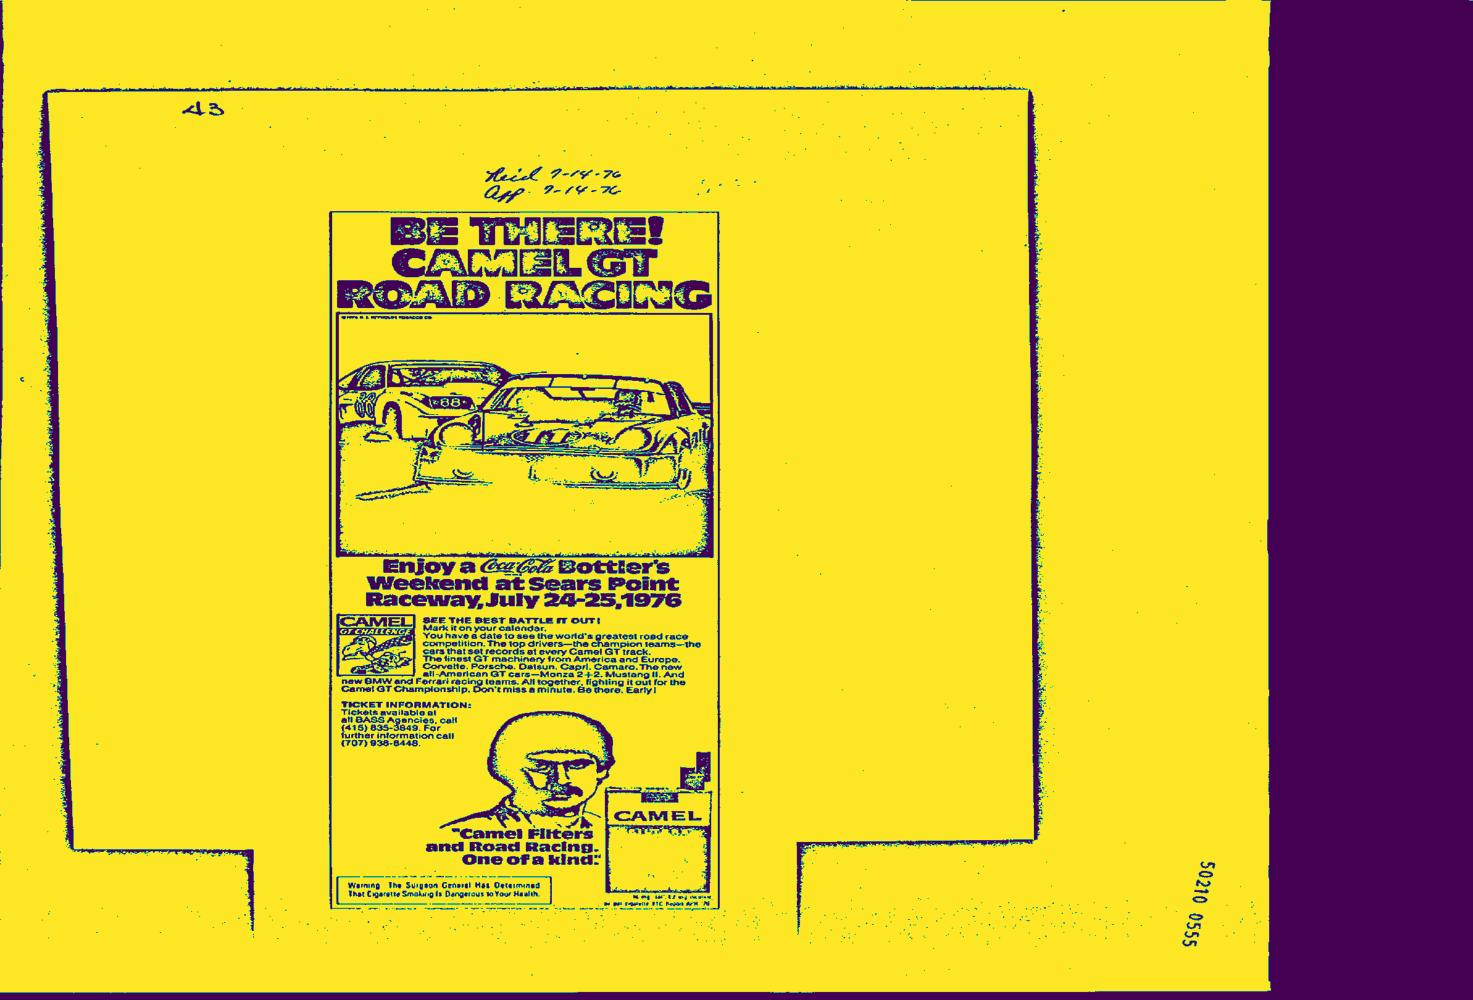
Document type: AD